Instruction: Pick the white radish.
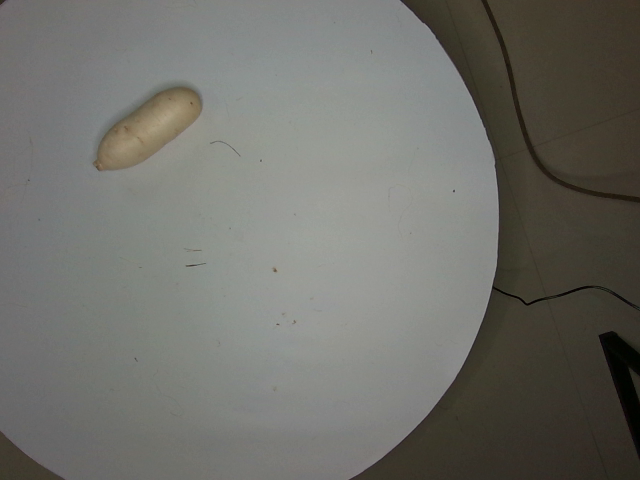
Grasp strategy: vertical